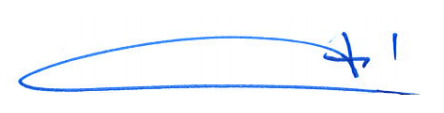
Signature of: mher grigoryan